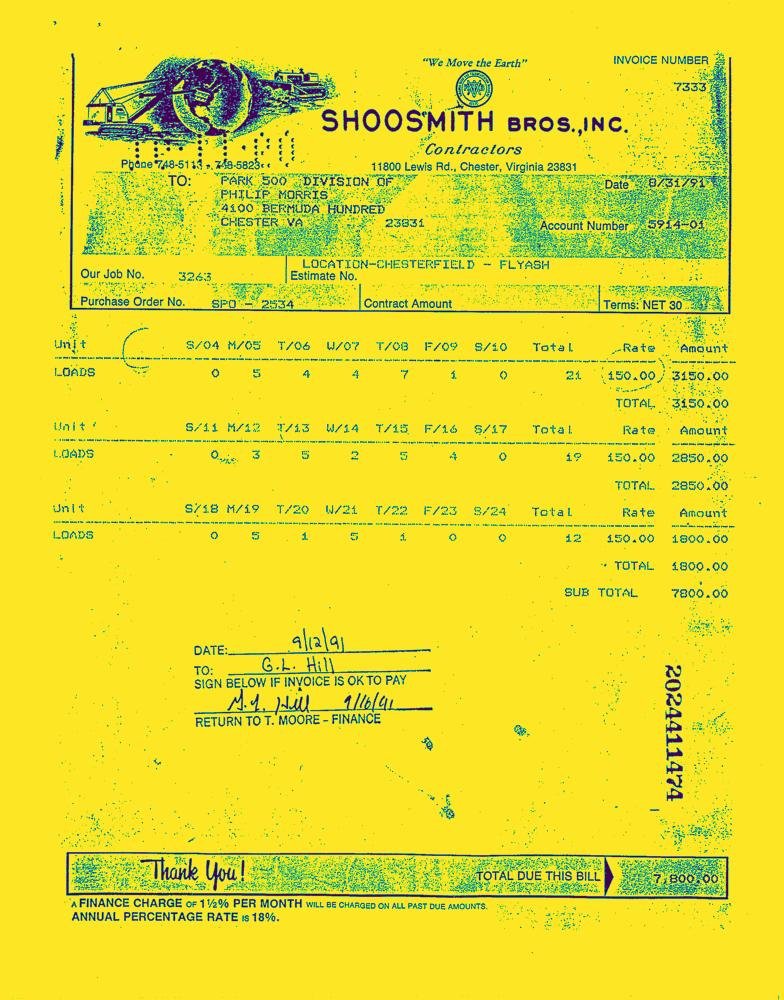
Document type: Invoice-Doc